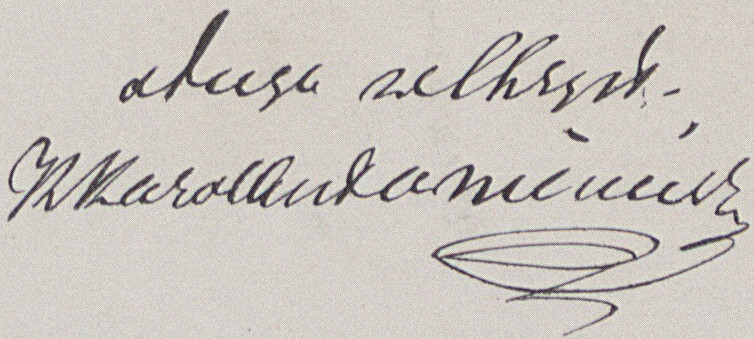
Signature of: karol antoniewicz